Question: What appears to be the issue?
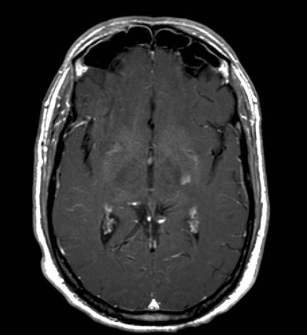
Answer: The findings suggest •  Lateral geniculate body - abnormal signal and enhancement
•  Additional periventricular lesions. There is a lesion near the lateral geniculate body on the patient's left with contrast enhancement.. The patient might have a history of 42 y.o. combat fighter pilot c/o "blind spot" - sudden onset  six days ago and lasted about four hours.  Previous Hx of a similar episode several years ago..